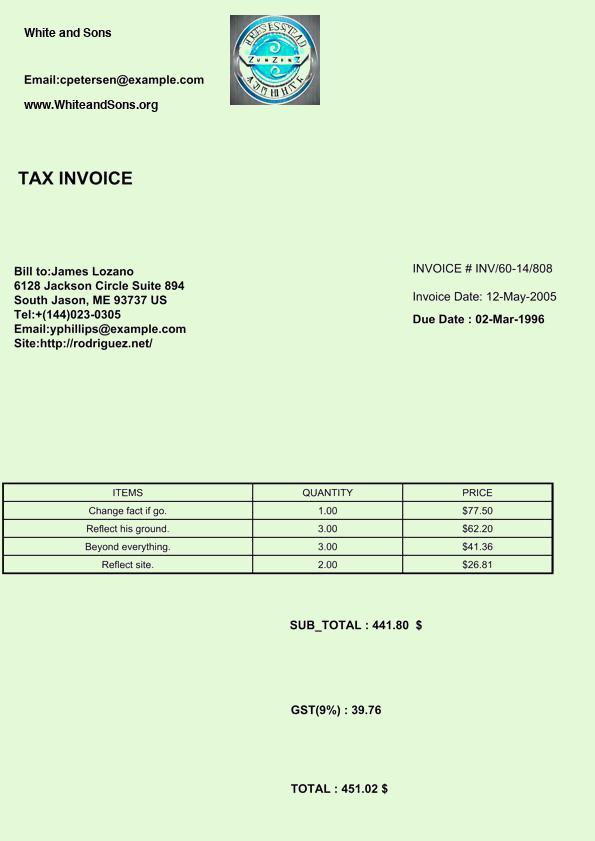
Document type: Invoice